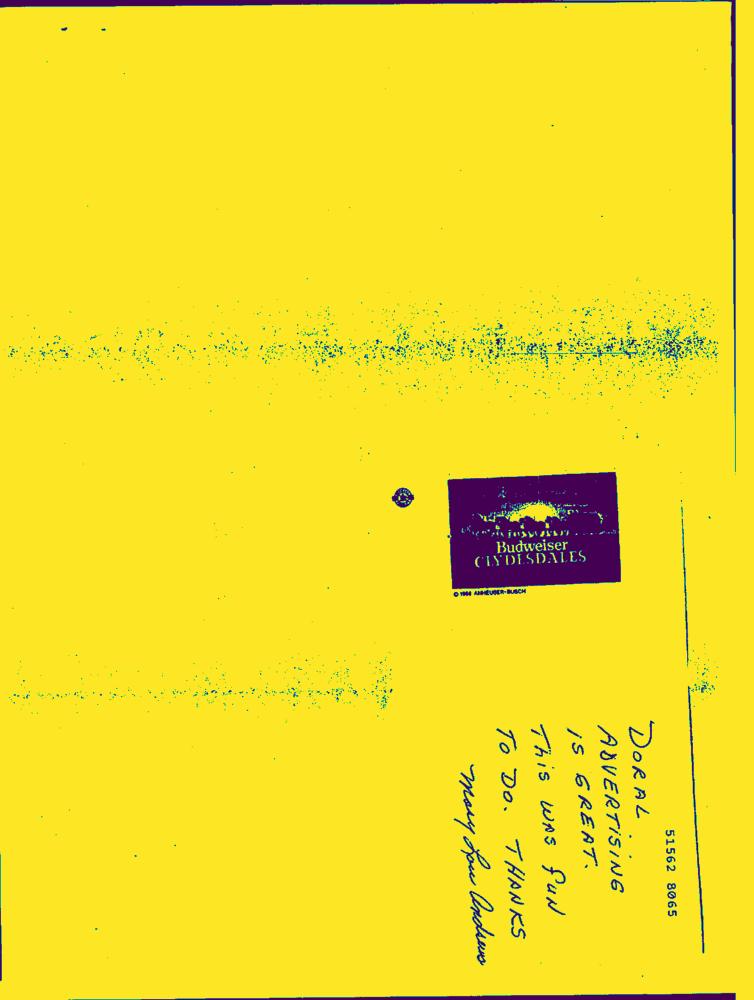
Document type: Hand-Written